Question: Which state is mentioned in the document?
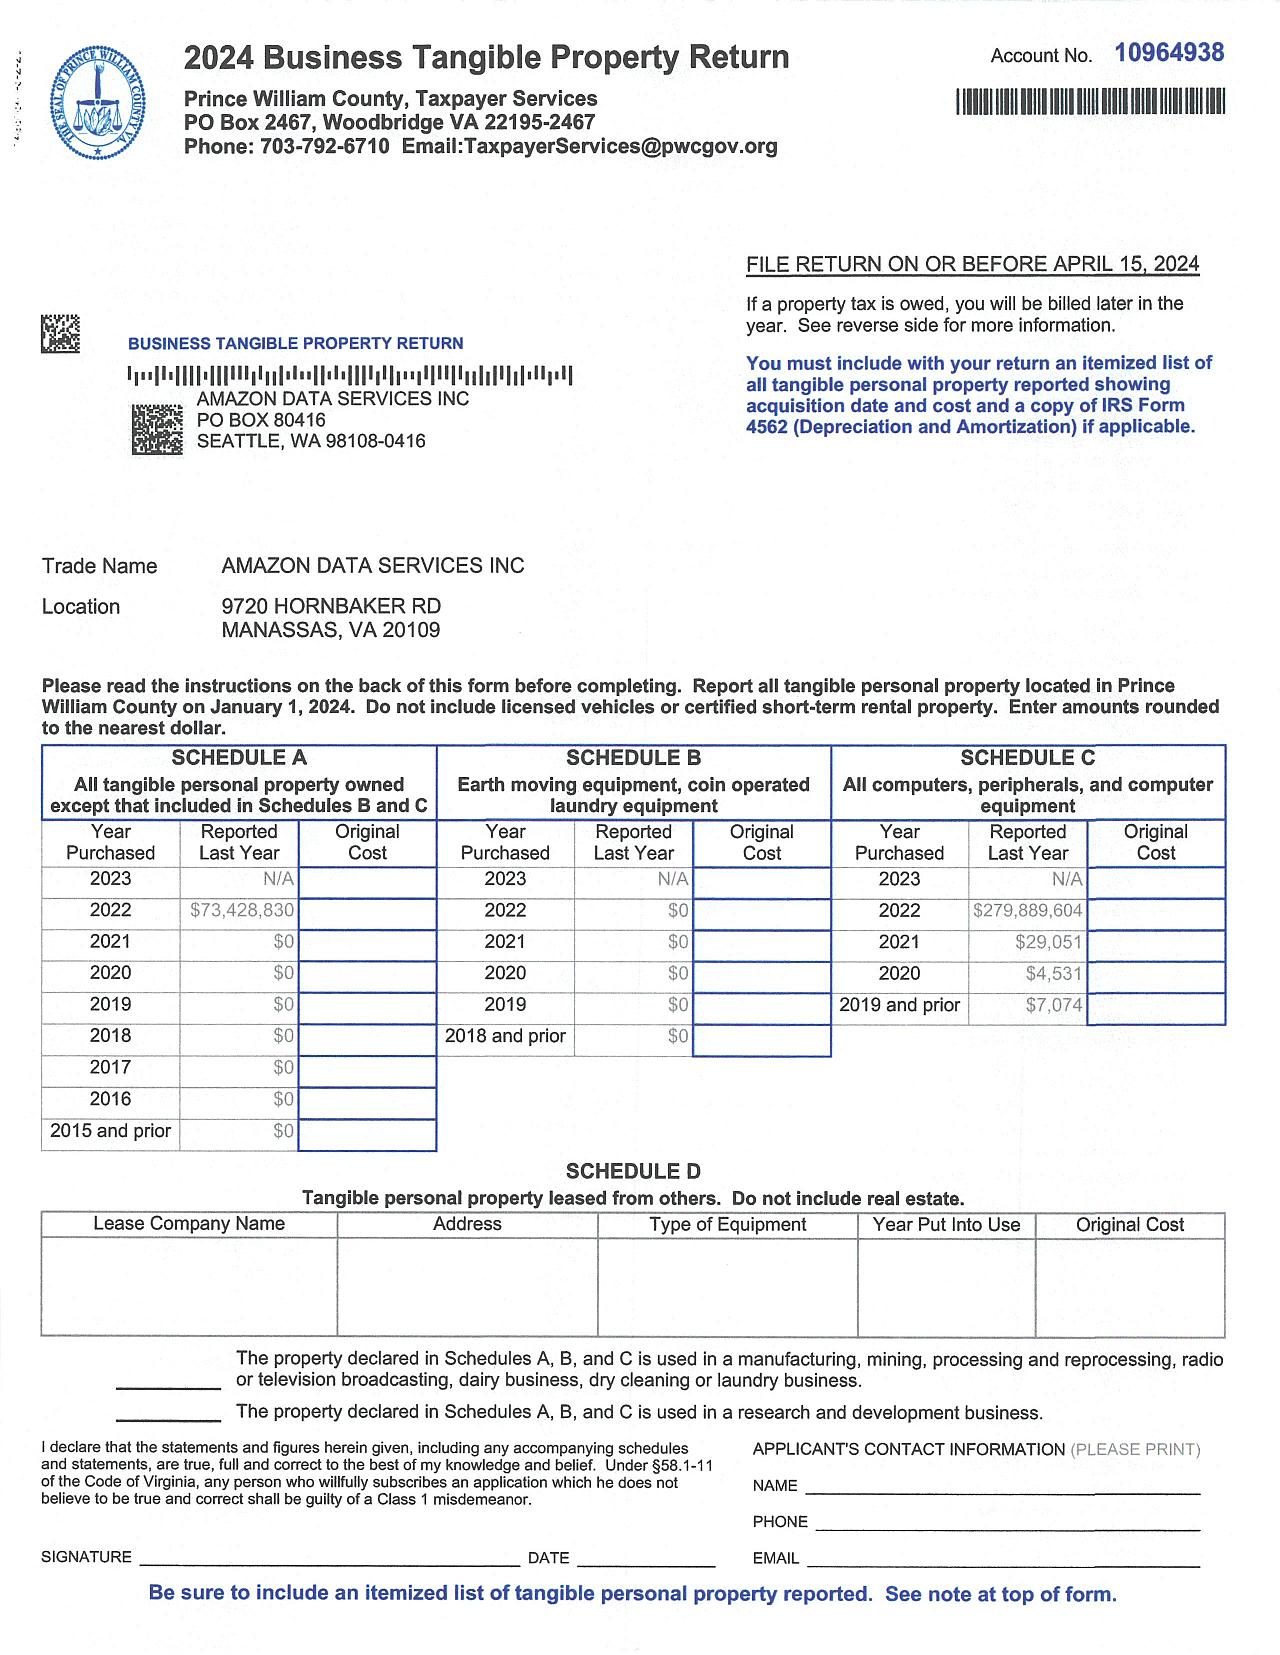
Answer: "Virginia"